Question: Which state is mentioned in the document?
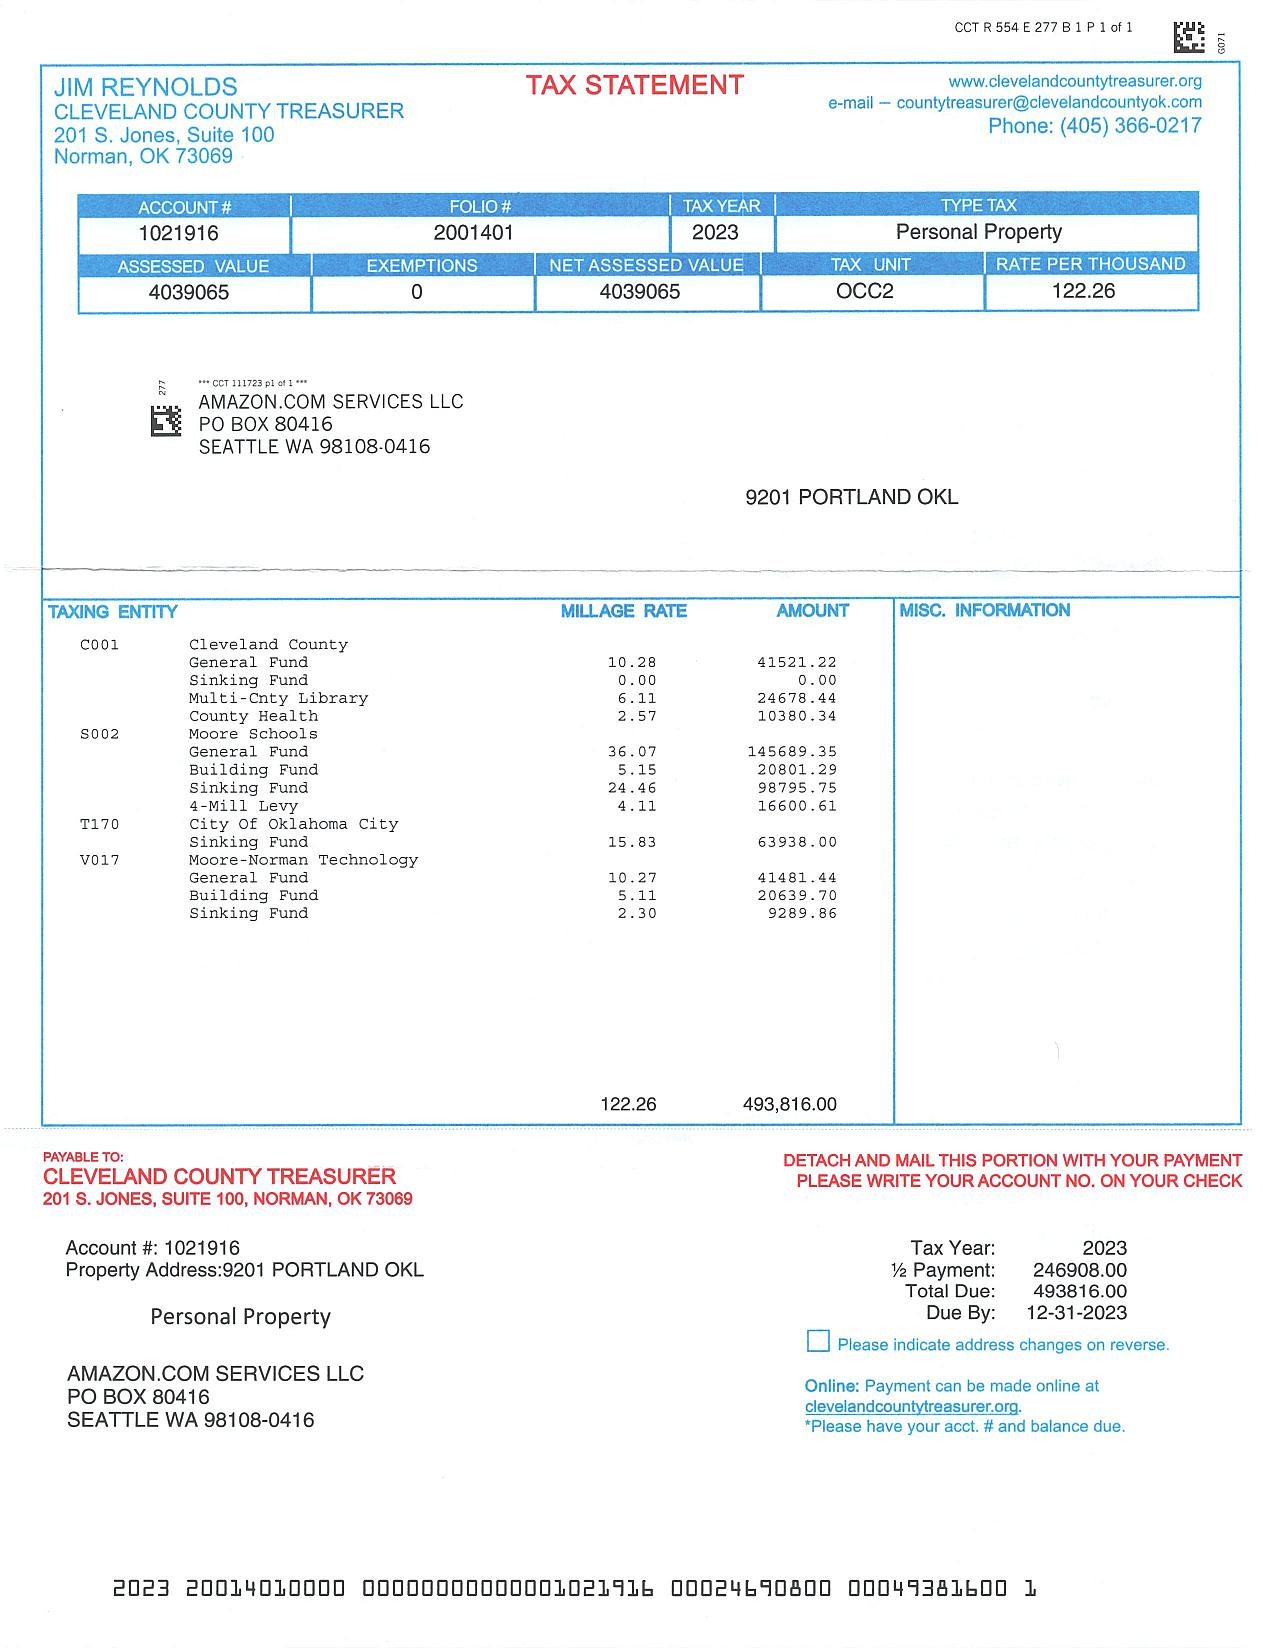
Answer: "OK"